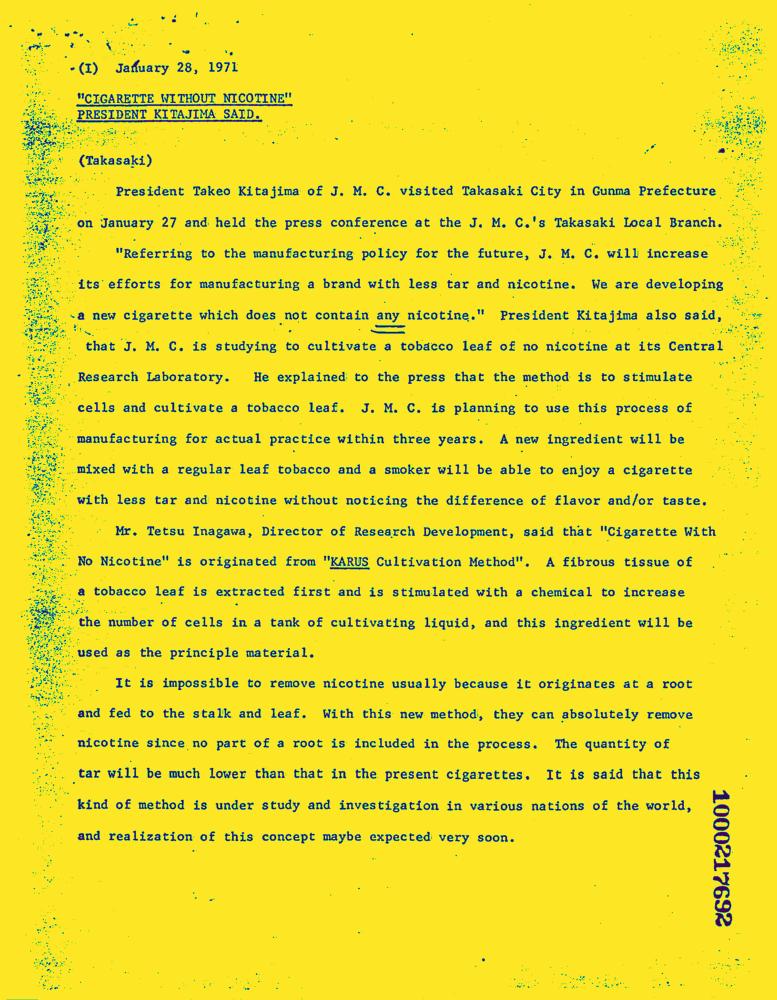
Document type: News-Article